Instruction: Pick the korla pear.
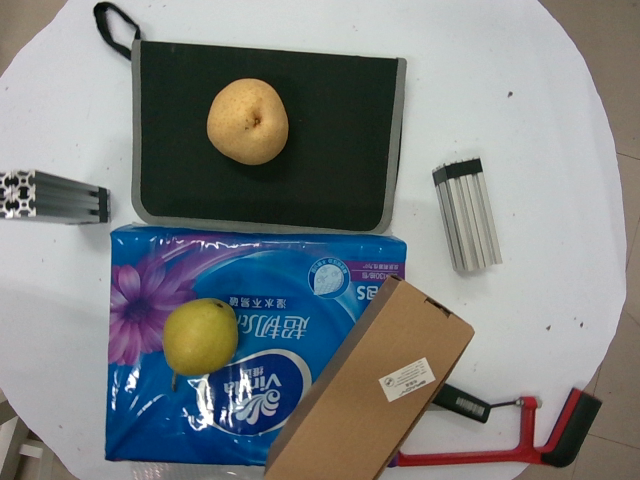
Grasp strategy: vertical